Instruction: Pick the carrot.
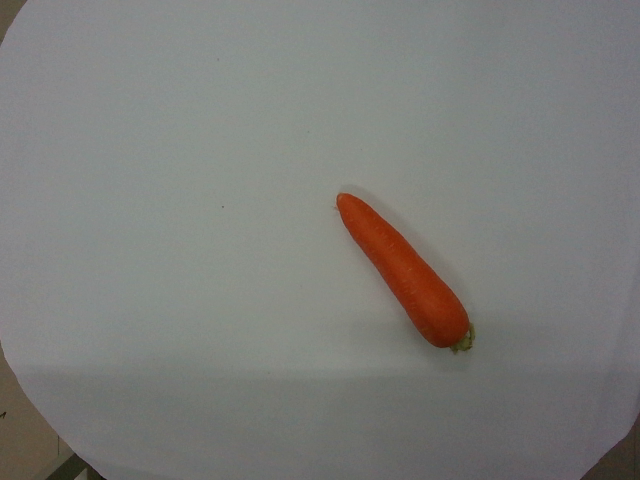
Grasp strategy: vertical